Question: By what date must an appeal be filed according to the document?
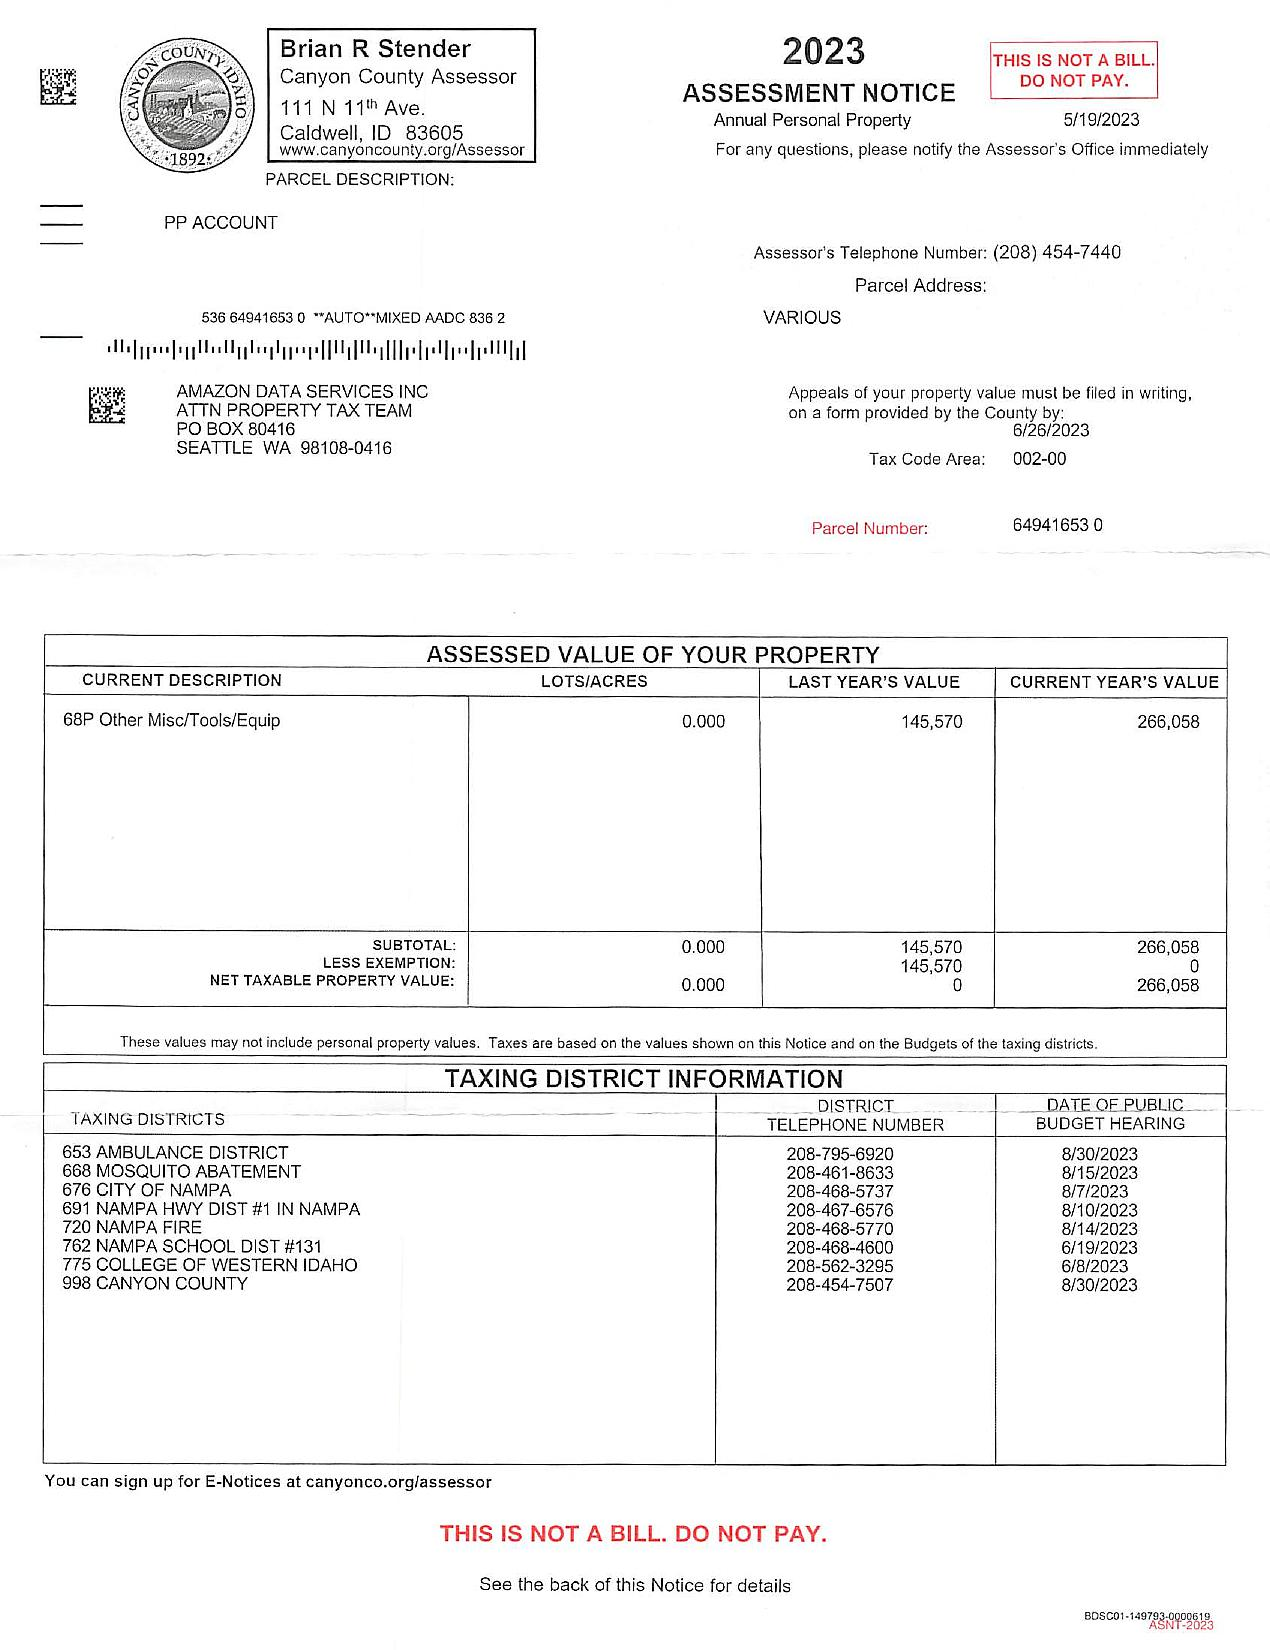
Answer: "6/26/23"